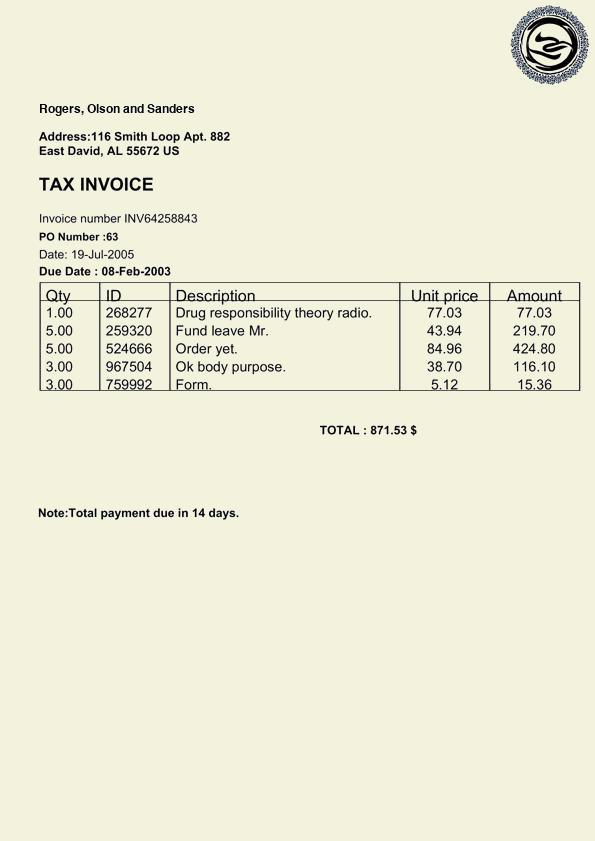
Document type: Invoice